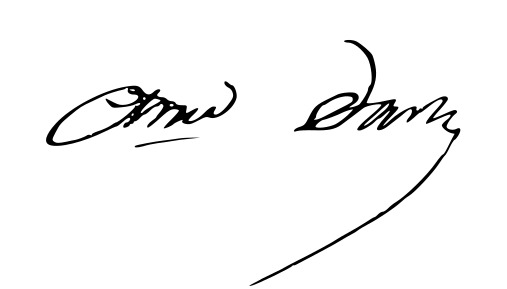
Signature of: comtesse dash